Question: What appears to be the issue?
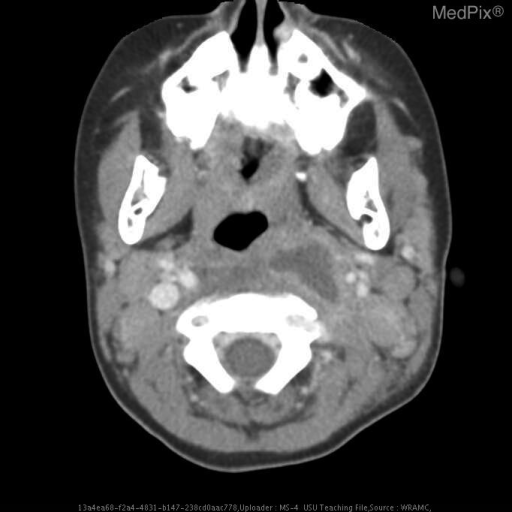
Answer: The findings suggest The is an irregularly margined fluid collection in left lateral retropharyngeal space measuring 1.3 x 2.7 cm at its level of greatest area in the axial plane. Although the slice thickness is not noted the lesion extends from the nasopharynx to the oropharynax and in all likelyhood inferiorly in the retropharyngeal space.  There is only minimal enchancement of the margin of the lesion.. Irregularly margined fluid collection in left lateral retropharyngeal space measuring 1.3 x 2.7 cm in AP and transverse dimension.  Not well circumscribed or encapsulated.. The patient might have a history of Patient reported 1 ? weeks of sore neck and mild throat pain that became acutely severe the night prior to initial presentation.  Patient complained of inability to move neck secondary to pain and mother noticed left sided neck fullness and reported intermittent fevers.   On presentation, a lateral X-ray showed increased retropharyngeal space width and CT demonstrated phlegmon vs. abscess.  Patient was I/D’d 2 days prior to this study with no pus drainage and no clinical improvement.  Patient was started on IV clindamycin on admission..